Question: What is the name of the tenant mentioned in the document?
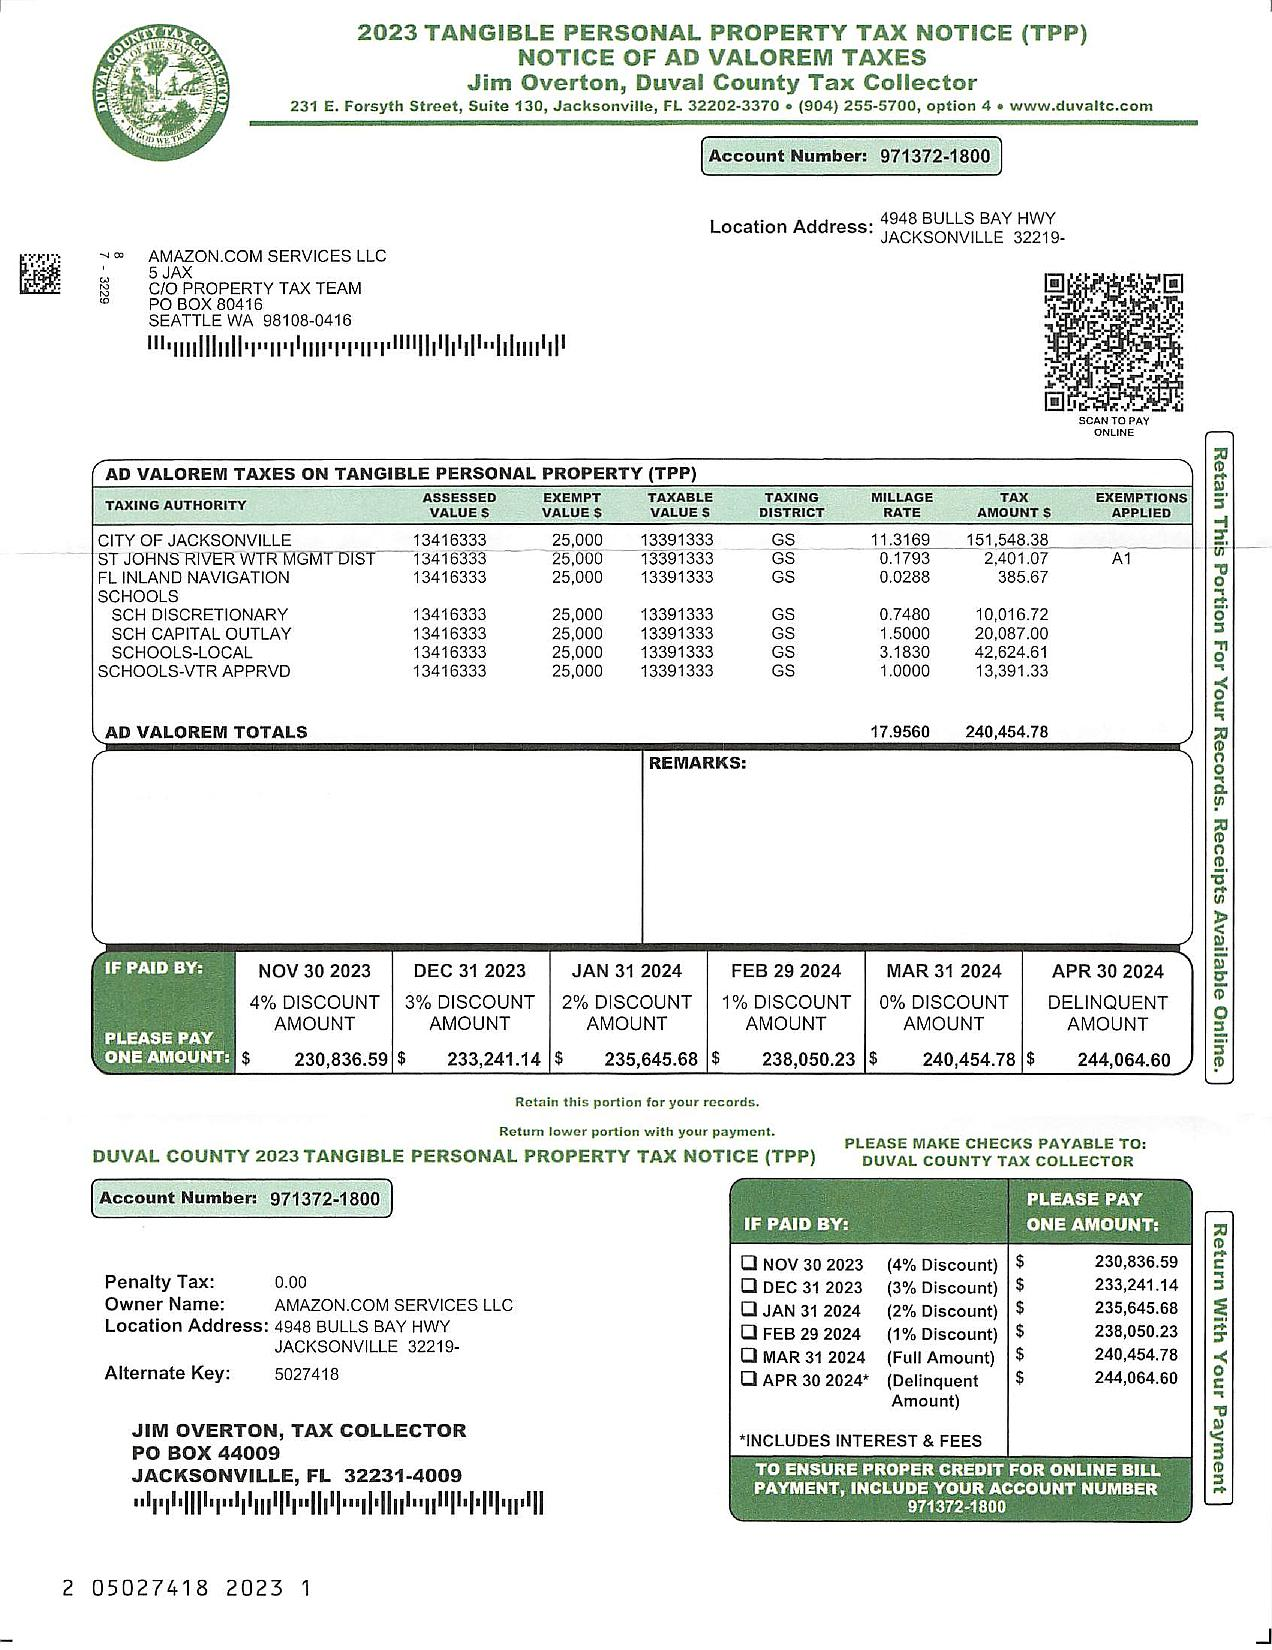
Answer: "AMAZON.COM SERVICES LLC"